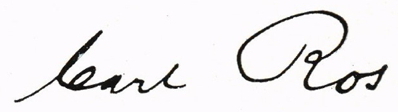
Signature of: carl ros